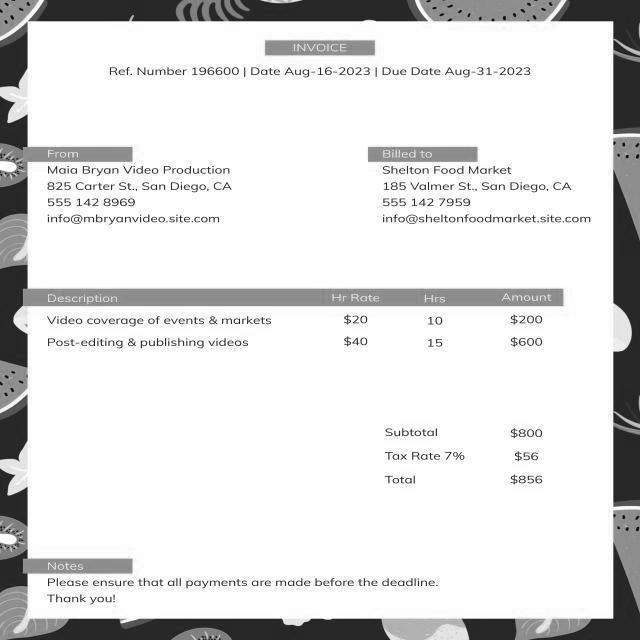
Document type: Invoice